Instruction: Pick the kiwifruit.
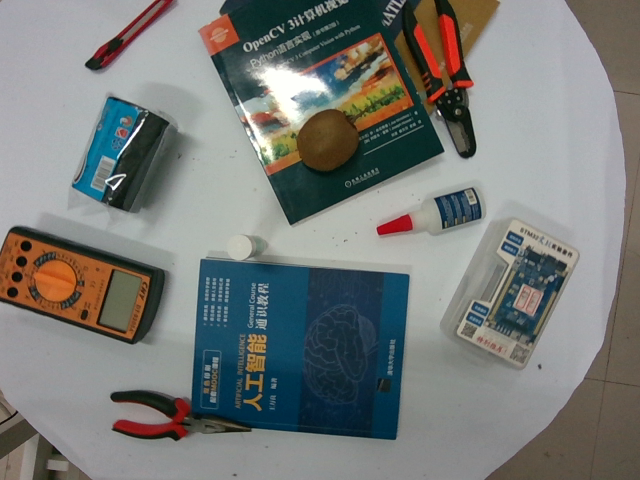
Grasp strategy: vertical